Question: What is the total amount of taxes owed as per the document?
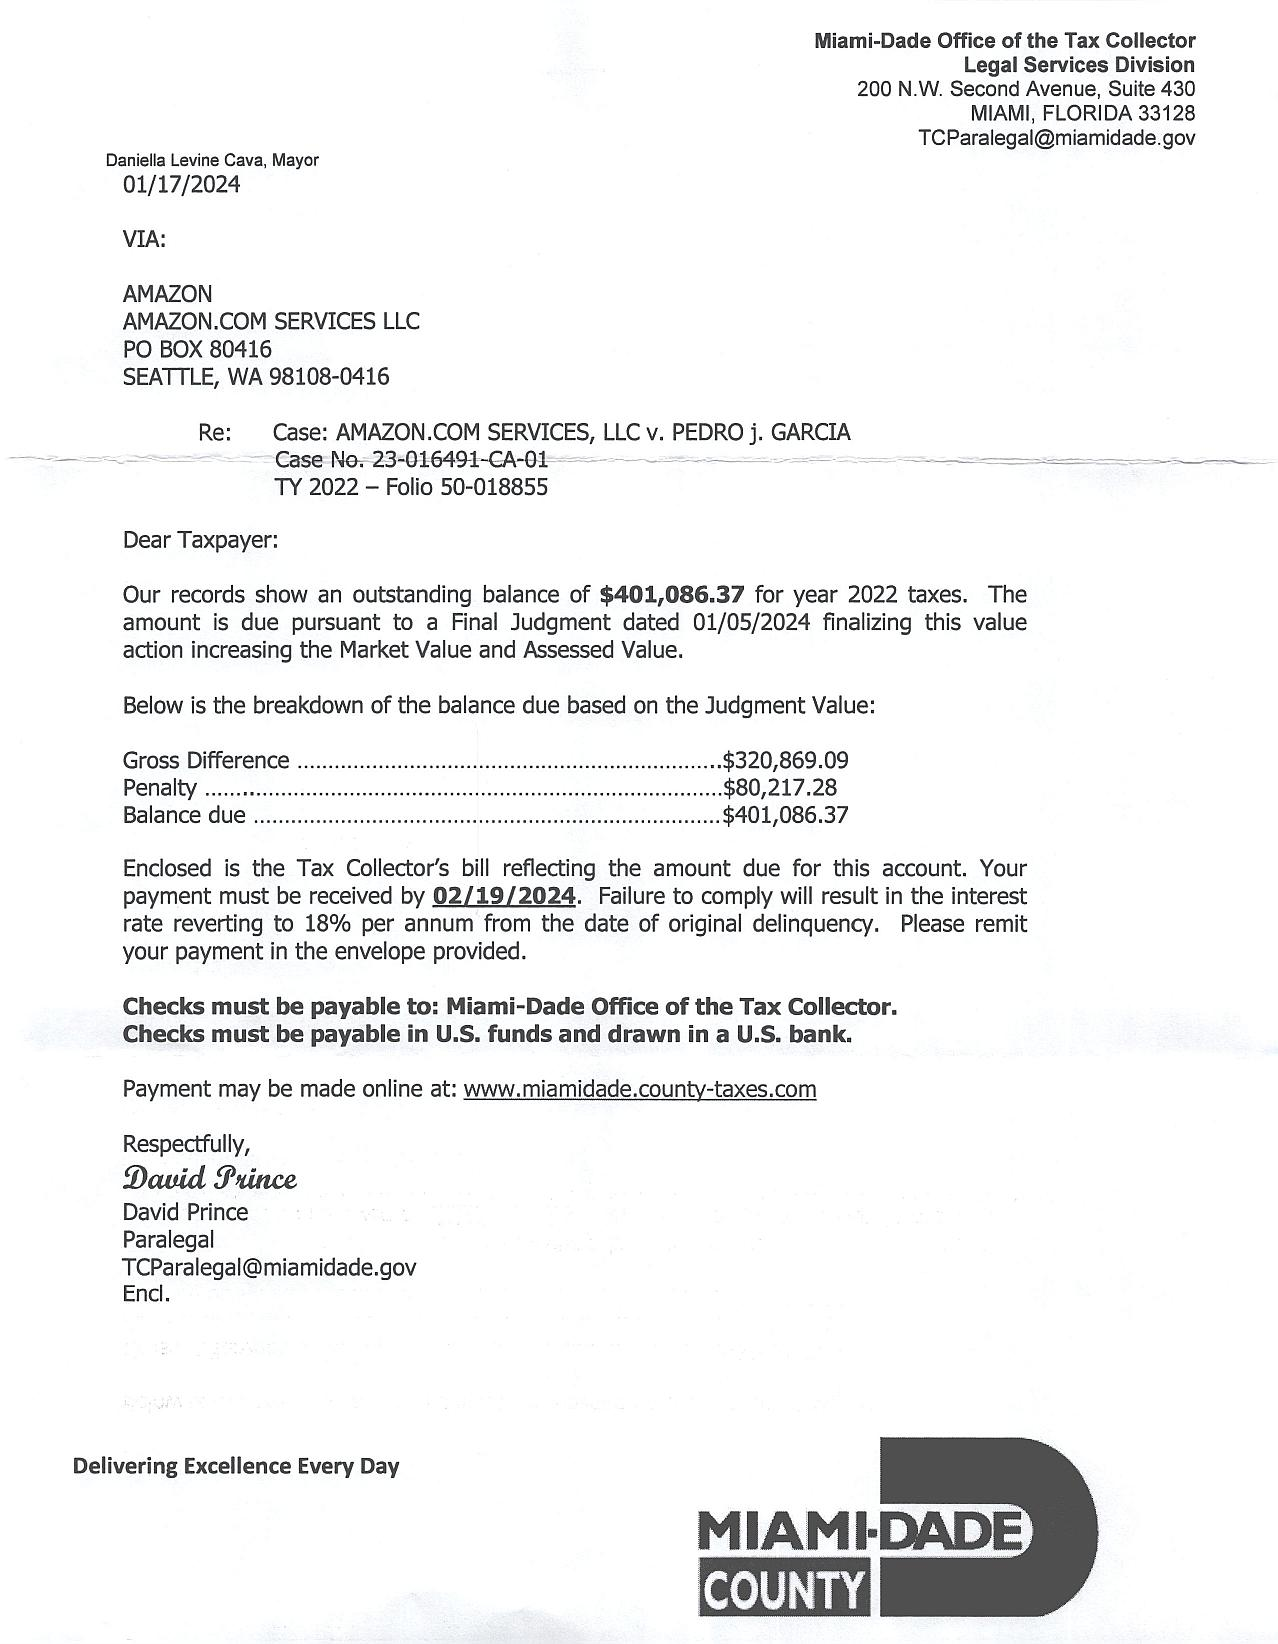
Answer: "$401,086.37 "